Question: Talk about the condition:
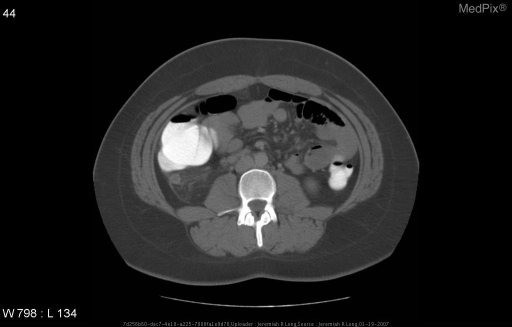
Answer: The disease is discussed as: Appendicitis occurs most frequently in the 2nd to 3rd decade of life, less commonly in the extremes of age.  Pain is usually the initial presenting complaint and often starts in the peri-umbilical region before migrating to the right lower quadrant with maximal tenders often located at McBurney’s point.  This typical sequence is absent in more than 1/3 of older children.  Often pain is worse with movement, coughing (cough sign) driving over bump (cat\'s eye sign), or standing on toes and dropping heels to ground (heel drop sign) (Rothrock).  Vomiting occurs in the majority of school-aged children and may precede or begin concurrent with pain.  Physical exam often reveals an elevated temperature and tenderness to palpation in the right lower quadrant.  However, tenderness may involve the entire lower abdomen, or may be diffuse, especially with a perforation.  Compared with those with non-perforated appendicitis, children with perforated appendicitis are significantly younger, have a longer duration of symptoms before diagnosis, have more physician visits before correct diagnosis, have higher temperatures, and are more likely to exhibit vomiting, diffuse abdominal tenderness, and peritoneal signs (Rothrock).  Perforation generally occurs 36 to 48 hours after the onset of symptoms.     Plain abdominal radiographs have been recommended as potentially useful for evaluating children with suspected appendicitis.  Radiographic findings believed to be suggestive of appendicitis include rightward scoliosis, soft tissue masses, localized ileus, bowel obstruction, calcified fecolith, and free peritoneal fluid.  Of these features, the most specific for appendicitis is a calcified fecolith (appendicolith) found in up to 13% to 22% with appendicitis and in only 1% to 2% of those without (Rothrock).  While often recommended, these films rarely altered a patient\'s diagnosis or management.       Ultrasonography is appropriate in patients in which the diagnosis is unclear by history and physical examination, especially in pediatric and female patients.  A normal appendix must be identified to rule out appendicitis.  An inflamed appendix usually measures greater than 6 mm in diameter, is non-compressible and tender with focal compression (Hardin).  Numerous other right lower quadrant conditions such as inflammatory bowel disease, cecal diverticulitis, Meckel\'s diverticulum, endometriosis and pelvic inflammatory disease can cause false-positive ultrasonography results (Hardin).       Appendiceal CT is more accurate than ultrasound and consists of a focused, helical CT after a Gastrografin-saline enema.  It can be performed and interpreted usually within an hour.  The accuracy of CT is due in part to its ability to identify a normal appendix better than ultrasound.  If appendiceal CT is not available, standard abdominal/pelvic CT with contrast remains useful and may still be more accurate than ultrasound (Hardin).     The standard for management of appendicitis remains appendectomy.  The procedure may be performed by laparotomy (usually through a small right lower quadrant incision) or laparoscopy.  While laparoscopic intervention is advantageous in adults due to decreased postoperative pain, earlier return to normal activity and better cosmetic results, an open appendectomy remains the primary approach to treatment in children due to their smaller size (Rothrock).

http://www.ncbi.nlm.nih.gov/entrez/query.fcgi?cmd=Retrieve&db=PubMed&dopt=Abstract&list_uids=15155894